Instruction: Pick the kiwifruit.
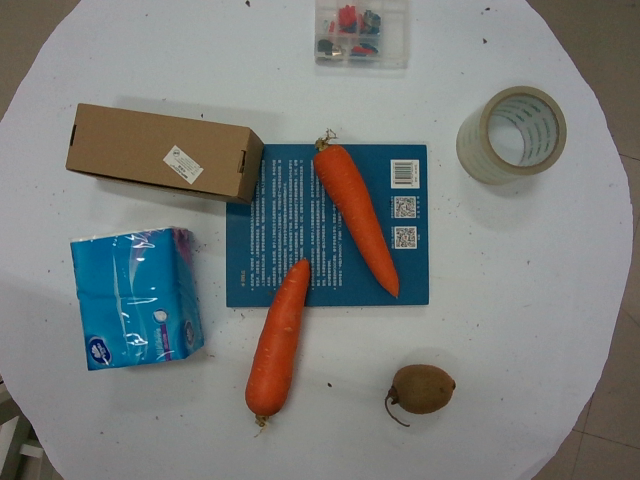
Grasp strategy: vertical